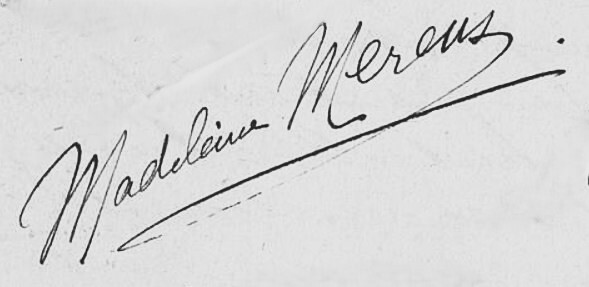
Signature of: madeleine merens melmer